Question: What jurisdiction, city, or county is the document associated with?
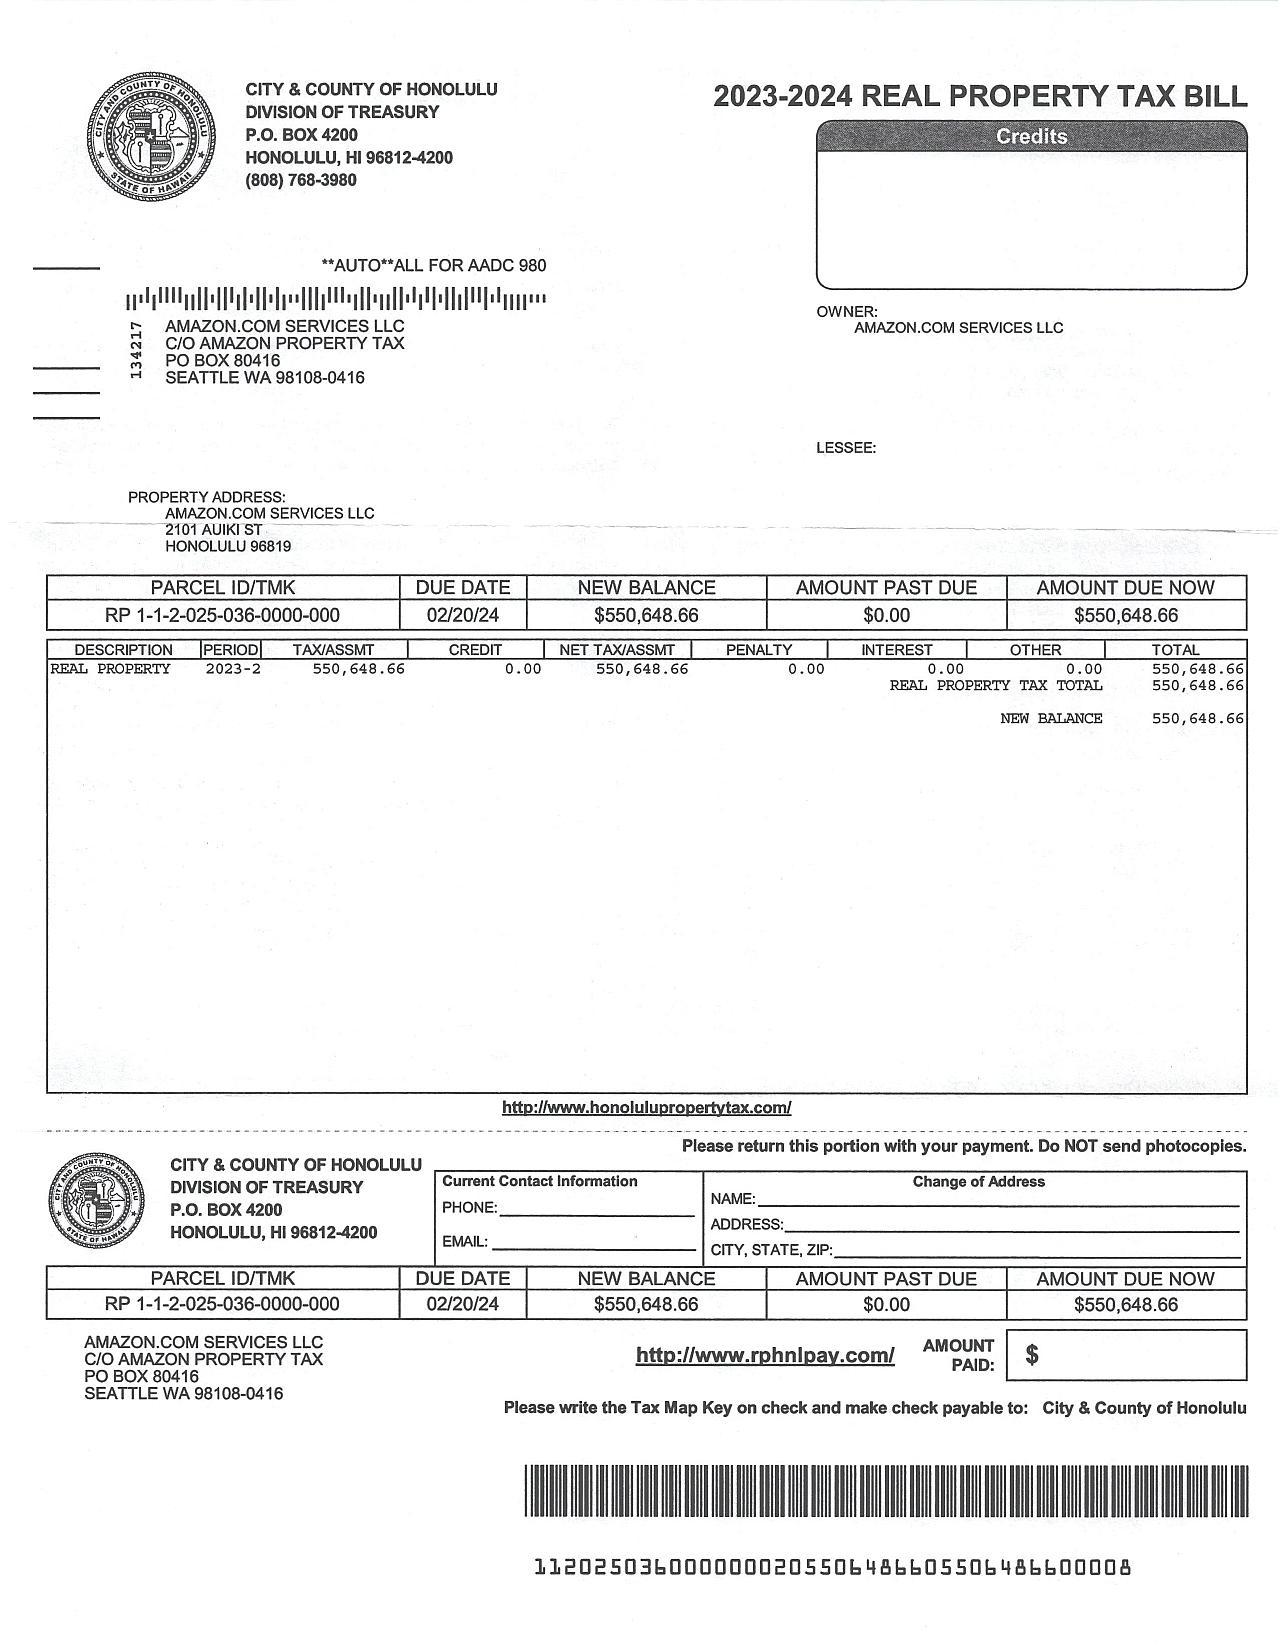
Answer: "City & County of Honolulu"